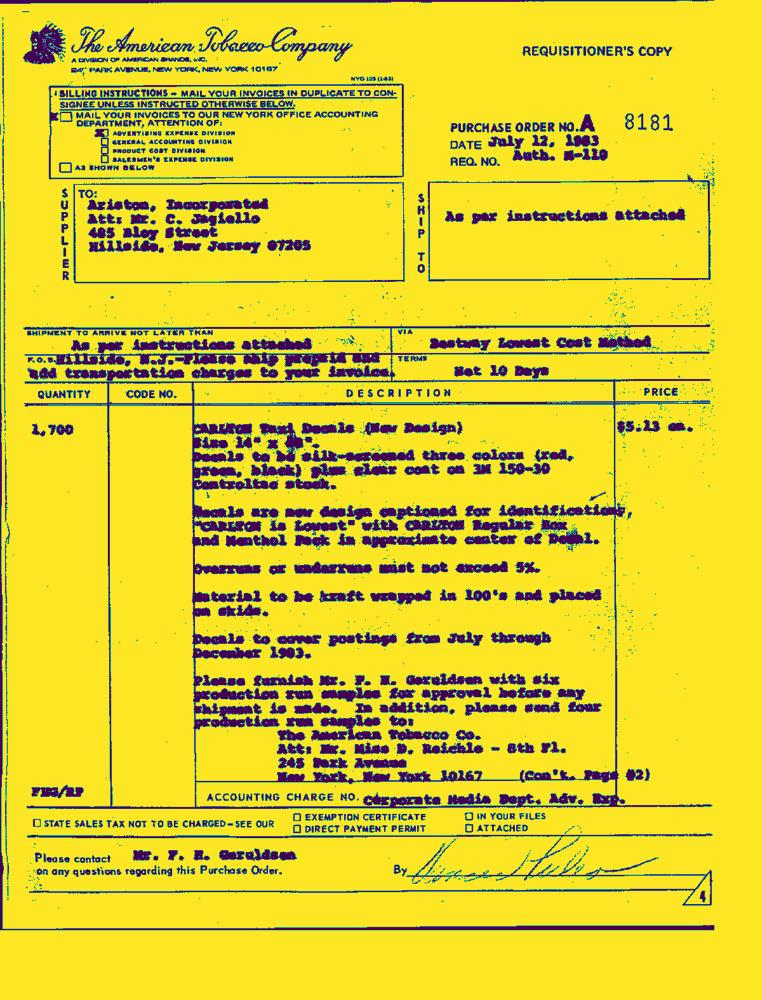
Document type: Invoice-Doc